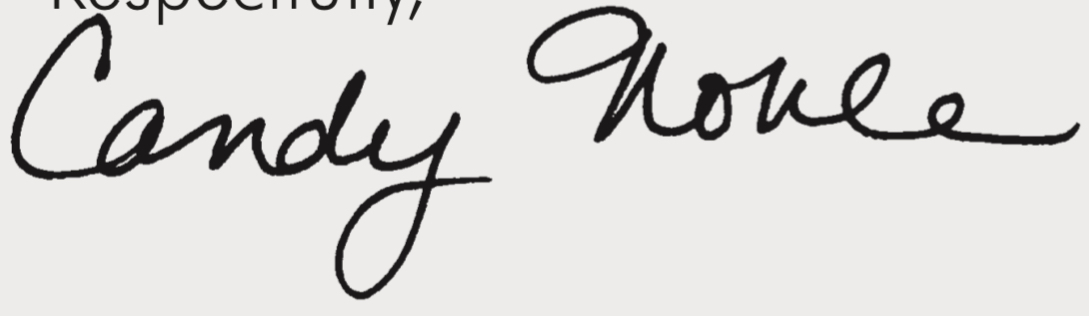
Signature of: candy noble